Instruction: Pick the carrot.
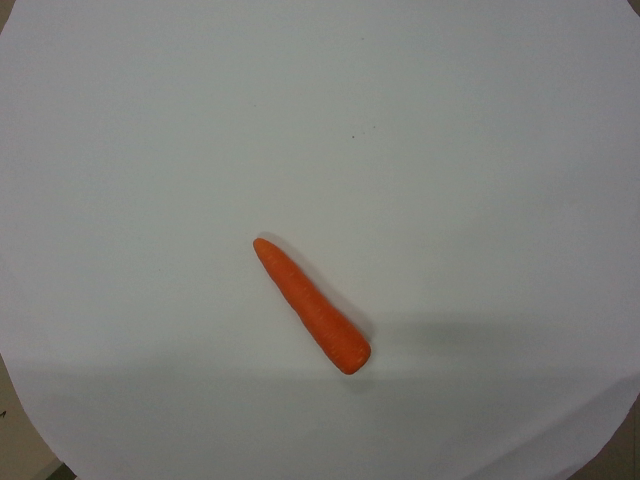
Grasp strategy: vertical